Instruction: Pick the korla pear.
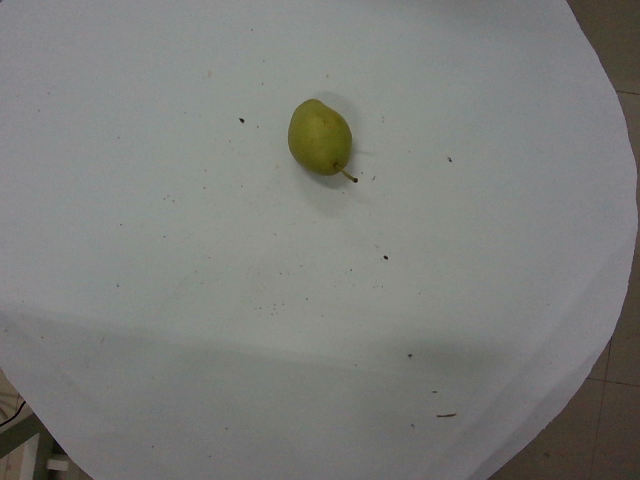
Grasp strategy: vertical